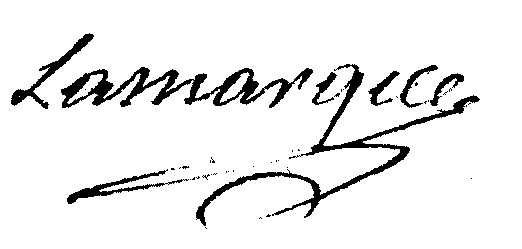
Signature of: pierre joseph de lamarque